Question: Which state is mentioned in the document?
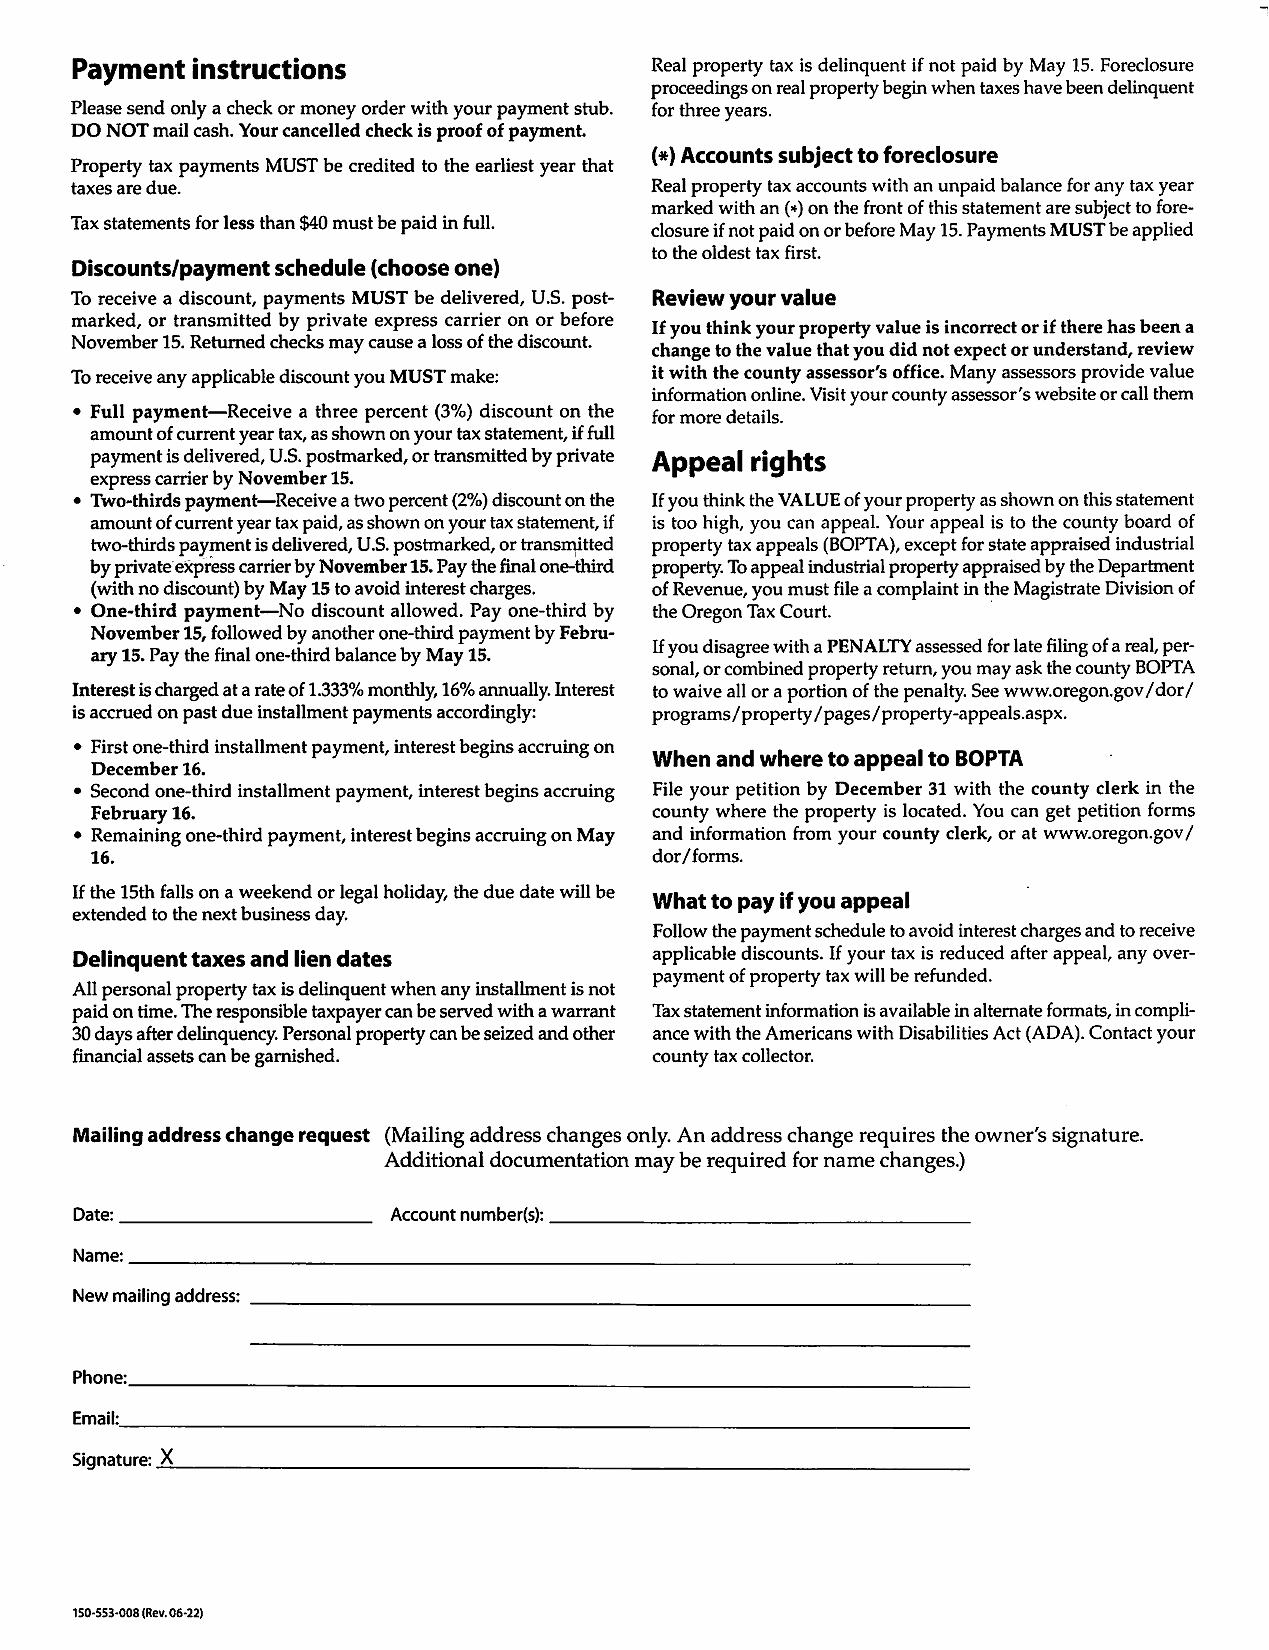
Answer: "Oregon"